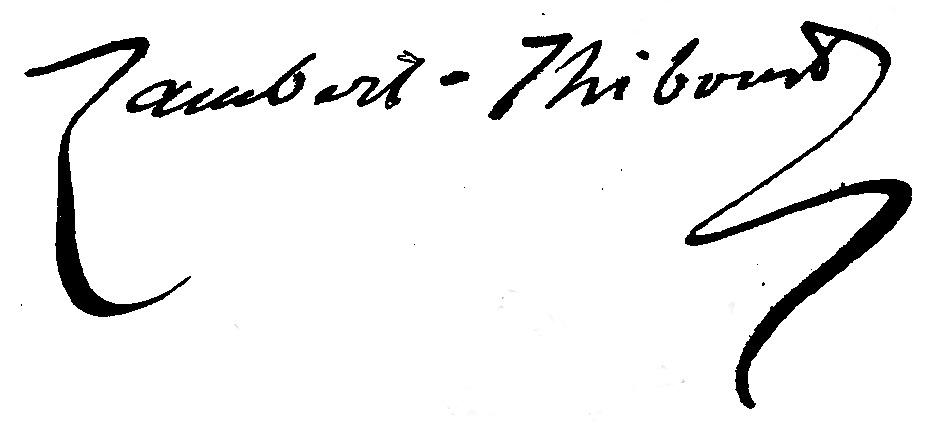
Signature of: lambert thiboust